Question: What are the imaging findings?
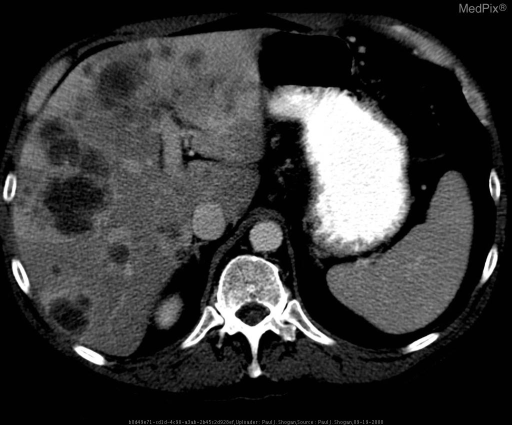
Answer: The imaging shows Contrast enhanced images through the liver, obtained during the hepatic arterial phase and viewed with liver windows, shows multiple nodular hypodensities throughout the liver parenchyma, with surrounding peripheral rim enhancement and associated wedge-shaped high-attenuation areas.

Contrast enhanced image through the pancreas shows a hypodense mass in the body. Note the attenuation difference between the tumor and the avidly enhancing normal pancreas. Contrast enhanced images through the liver, obtained during the hepatic arterial phase and viewed with liver windows, shows multiple nodular hypodensities throughout the liver parenchyma, with surrounding peripheral rim enhancement and associated wedge-shaped high-attenuation areas..